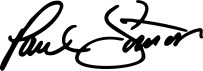
Signature of: paul simon